Identify and extract the amount in words, amount in numbers, payee name, cheque date, and bank name from the image.
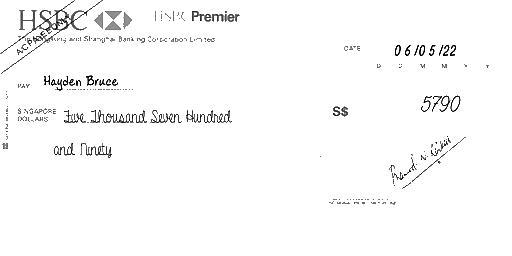
amt_in_words: Five Thousand Seven Hundred and Ninety
amt_in_figures: 5790
payee_name: Hayden Bruce
bank_name: HSBC
cheque_date: 06/05/22